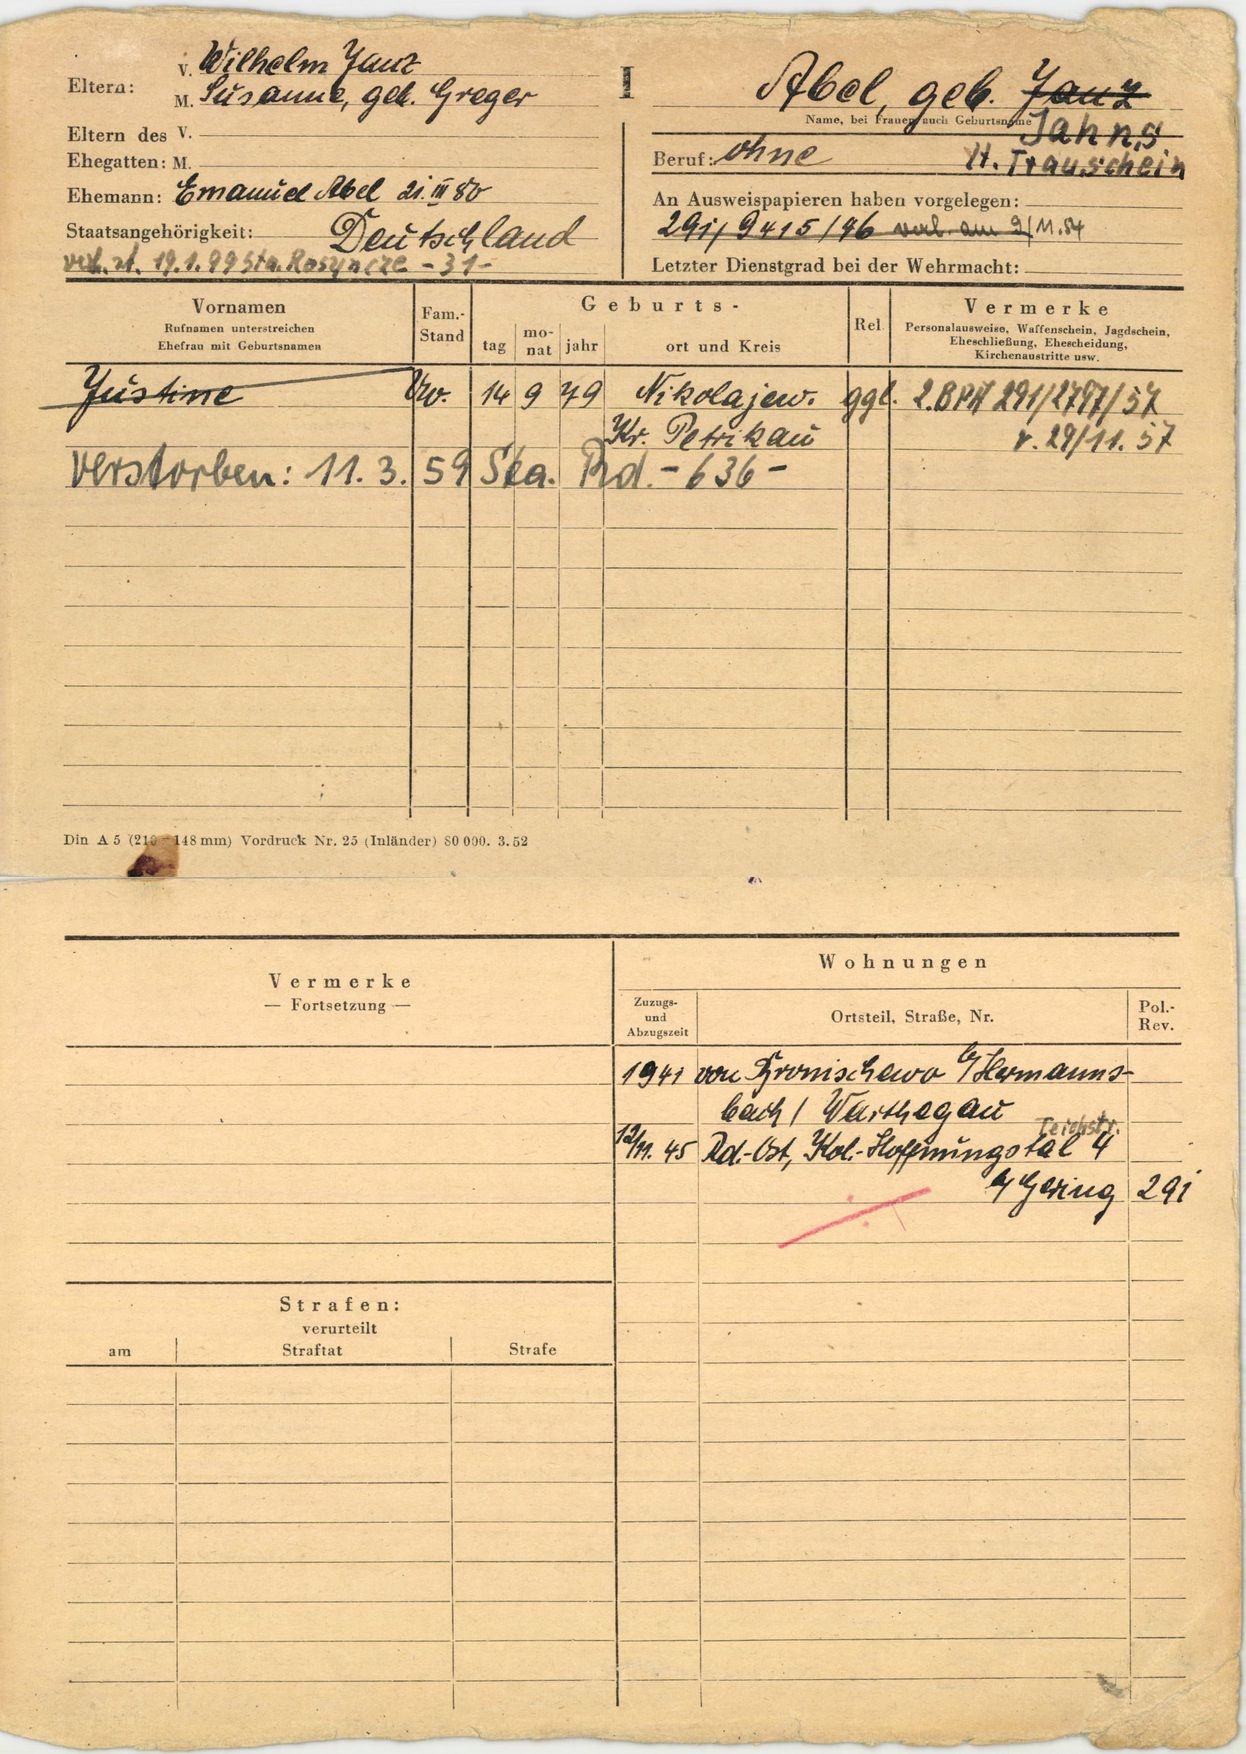
Abel, geb. Janz
Jahns